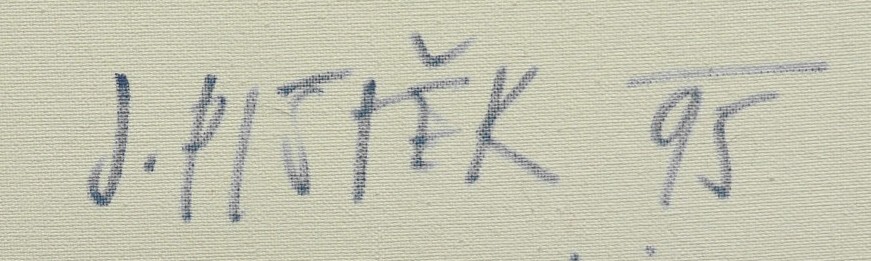
Signature of: jan pištěk